Question: Describe the condition in detail:
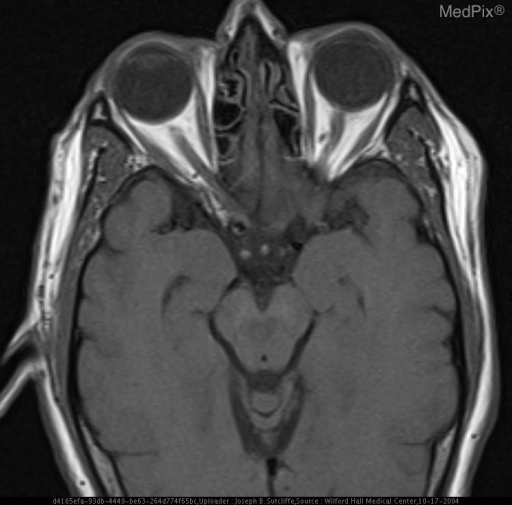
Answer: The disease is discussed as: Melanoma of the uveal tract is the most common primary  intraocular malignancy in adults. The age range of presentation is typically 50 to 70 years old and unilateral ocular symptoms is the most common presentation. The diagnosis can be made with high sensitivity with combined ophthalmoscopic examination and ocular ultrasound. CT or MRI are used to supplement this evaluation if ocular clouding prevents a clear view of the lesion and may be used to follow response to treatment or progression of the tumor.

The tumor is unilateral and 85% of lesions arise from the choroidal portion of the uvea, with 9% arising from the ciliary body and 6% arising from the iris.  Congenital melanosis, ocular melancytosis, oculodermal melanocytosis, and uveal nevi are predisposing conditions. The lesion may cause a retinal detachment and hemorrhage.

CT features of the tumor demonstrate a soft tissue mass which is high density on noncontrast images, which enhances with contrast. The mass arises from the layer of tissue just deep to the external tissue of the globe and usually bulges inward toward the vitreous. The lesion may be small and flat in its early stages but may grow into a mushroom shaped intraocular tumor.  CT or MRI may also demonstrate extraocular invasion which is associated with a poorer prognosis.

The lesion has unique MRI features in that the tumor is typically hyperintense on T1W sequences and hypointense on T2W sequences due to melanin content. The lesion is usually sharply circumscribed on MRI images.

Differential diagnosis of a unilateral ocular lesion include ocular metastases, choroidal hemangioma, retinal detachment with hemorrhage, and fat.

Therapeutic options include enucleation, eye-sparing tumor excision, and radiation therapy.